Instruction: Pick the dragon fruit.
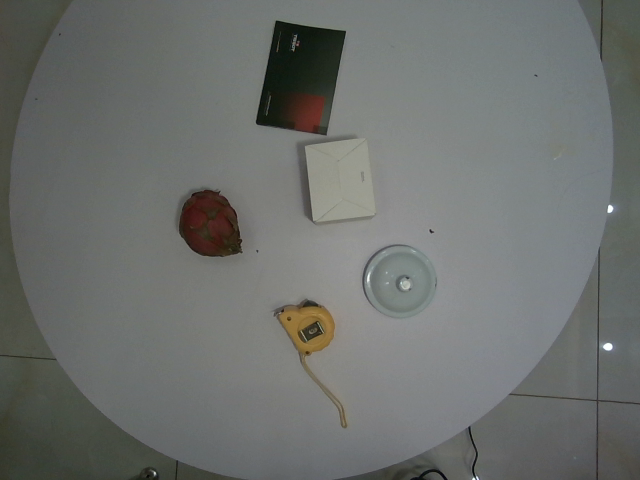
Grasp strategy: vertical